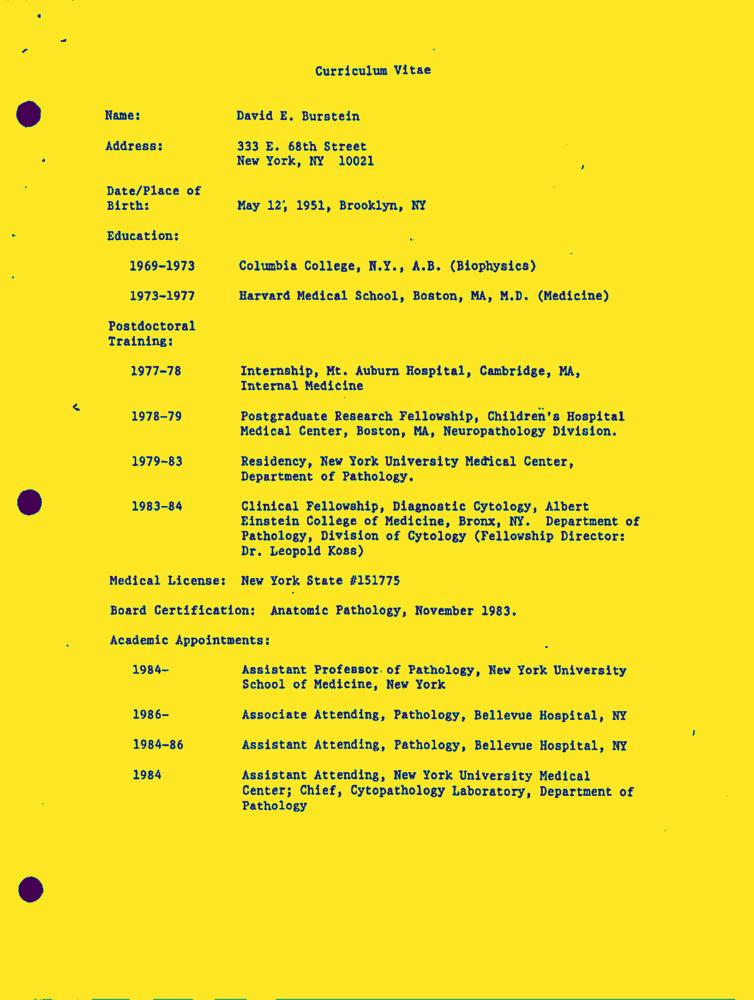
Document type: Resume-Doc